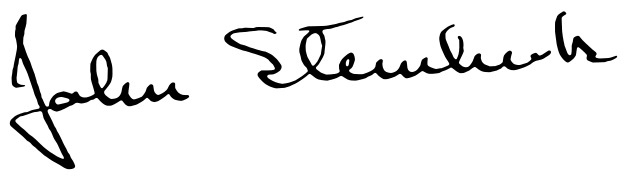
Signature of: john steinbeck